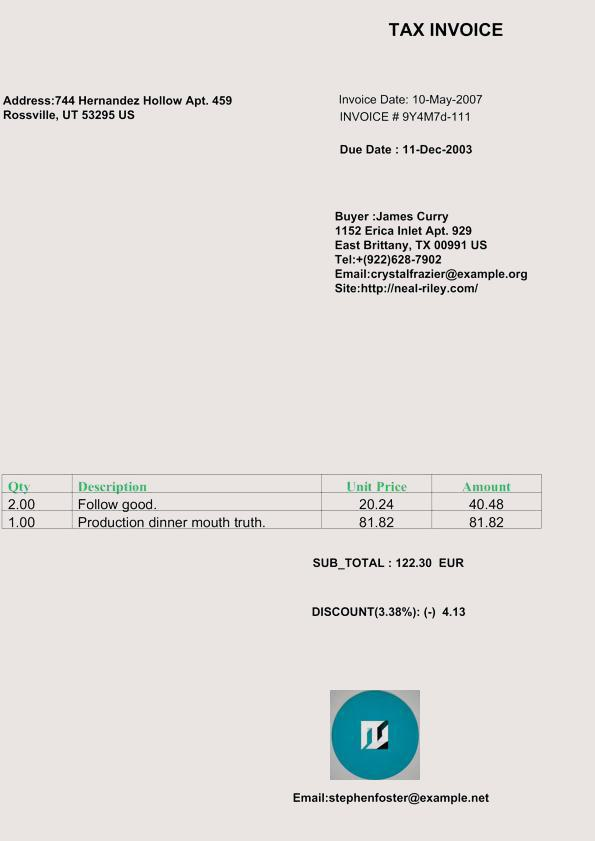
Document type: Invoice